Question: What type of tax is indicated in the document, personal property or real estate?
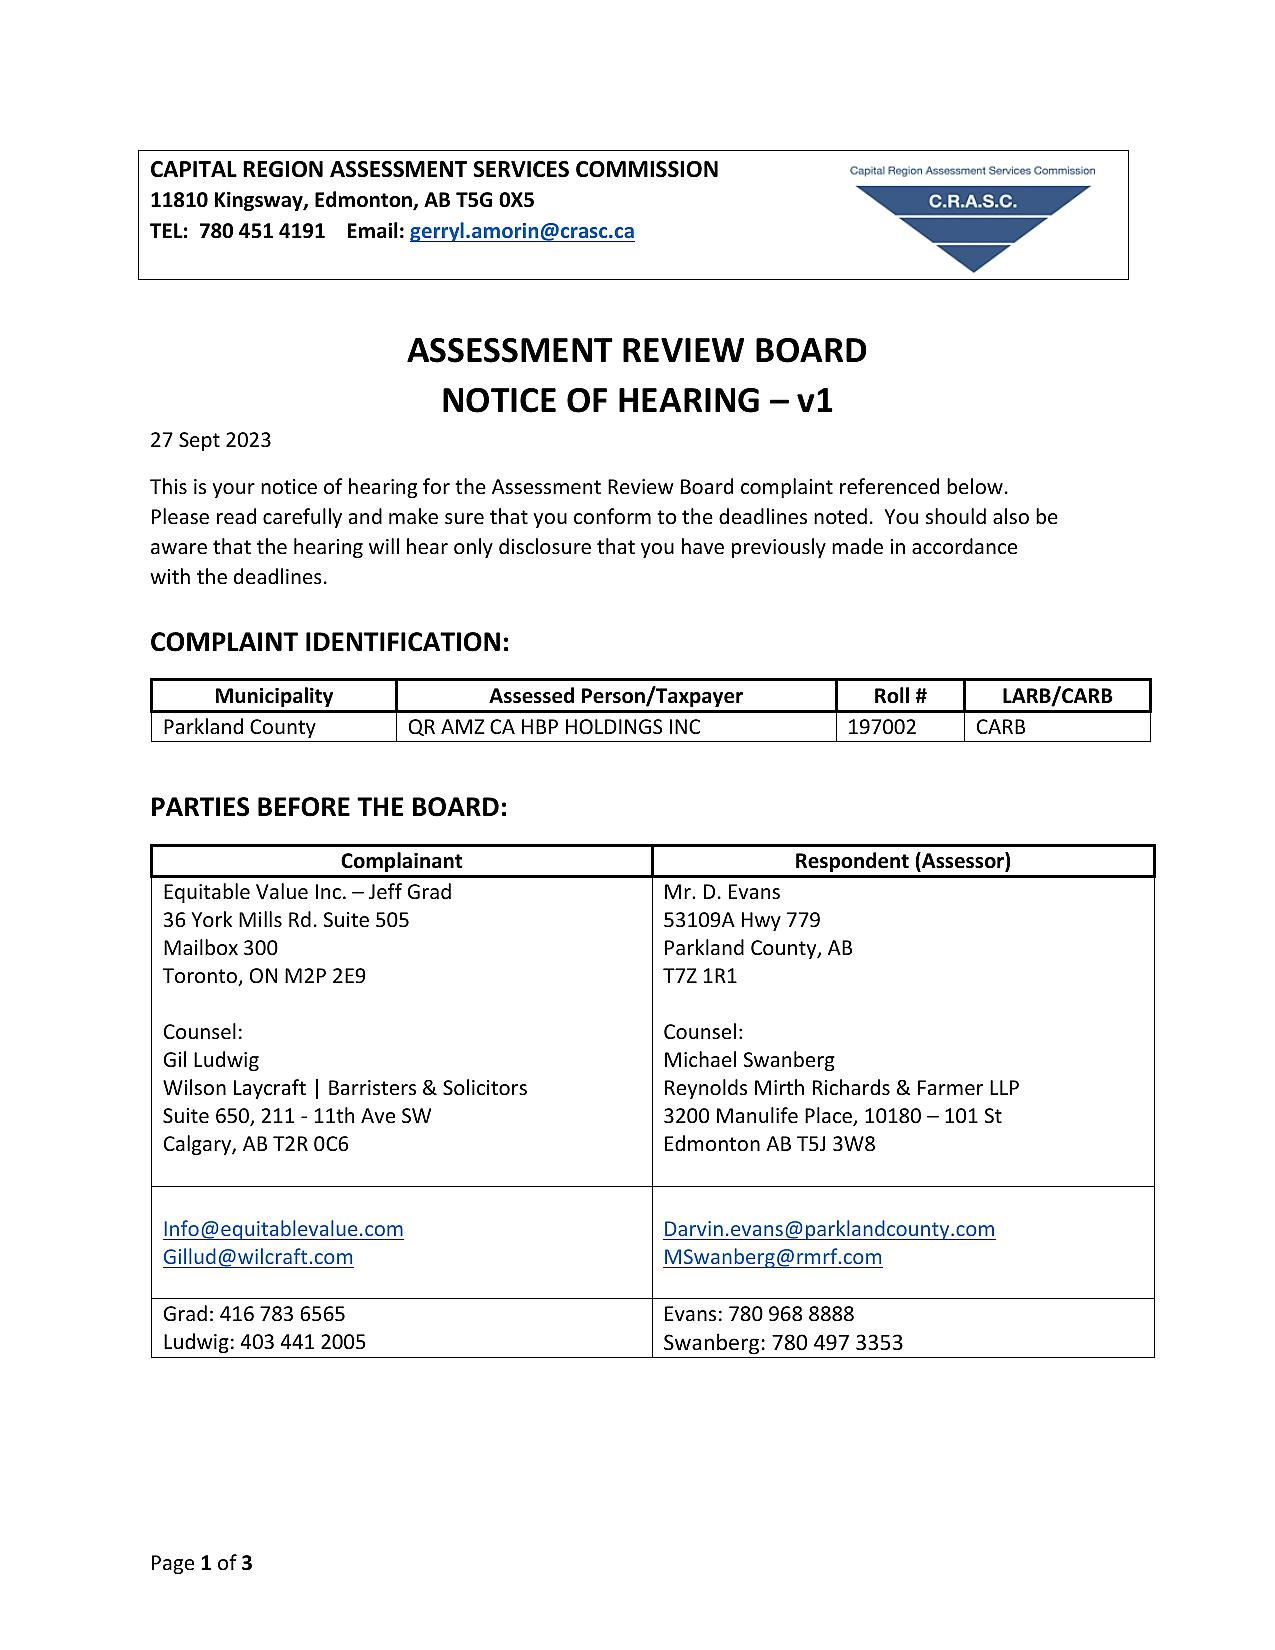
Answer: "CARB"